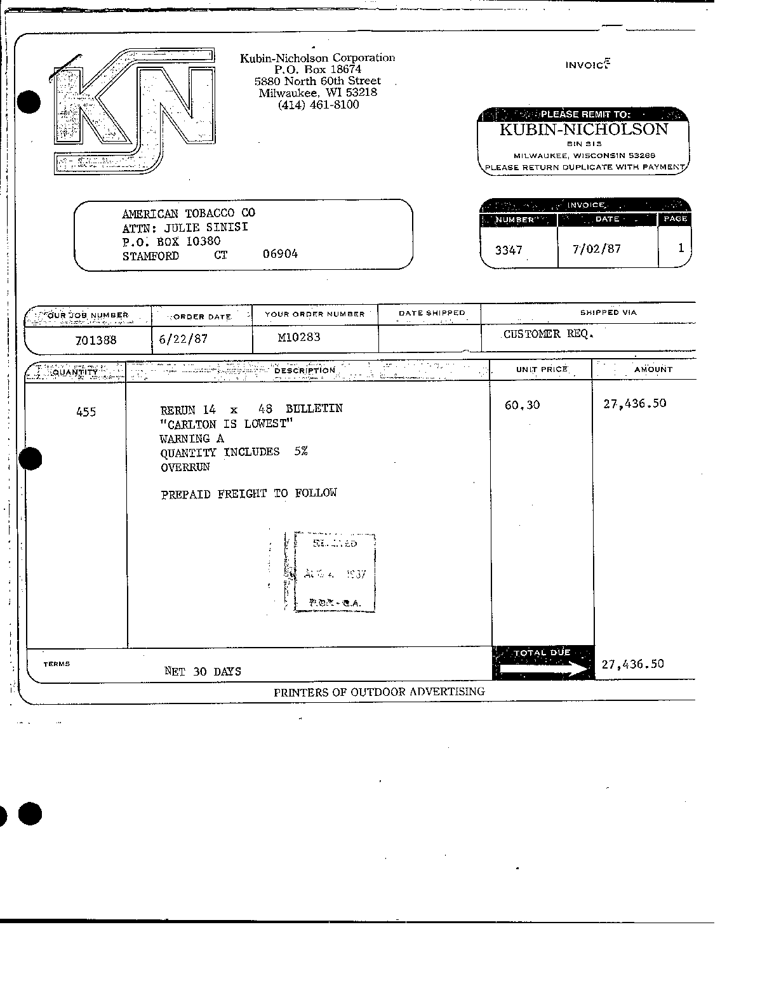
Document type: Invoice